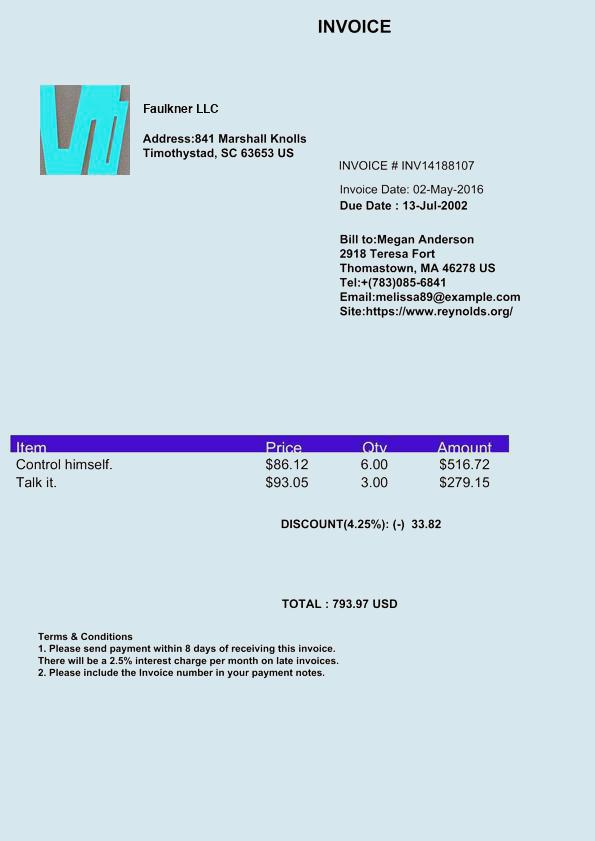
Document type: Invoice